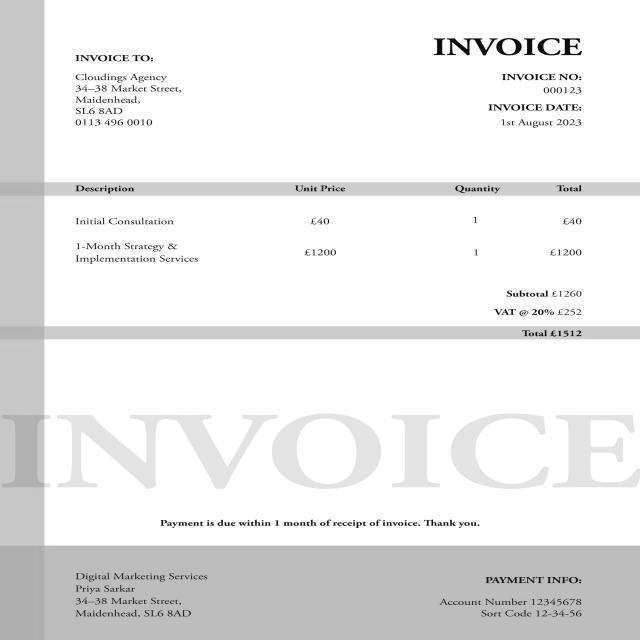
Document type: Invoice